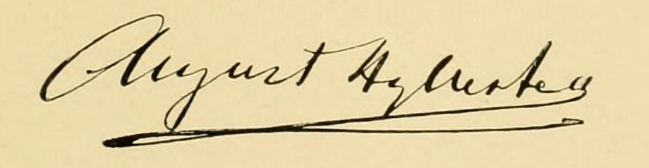
Signature of: august hyllested